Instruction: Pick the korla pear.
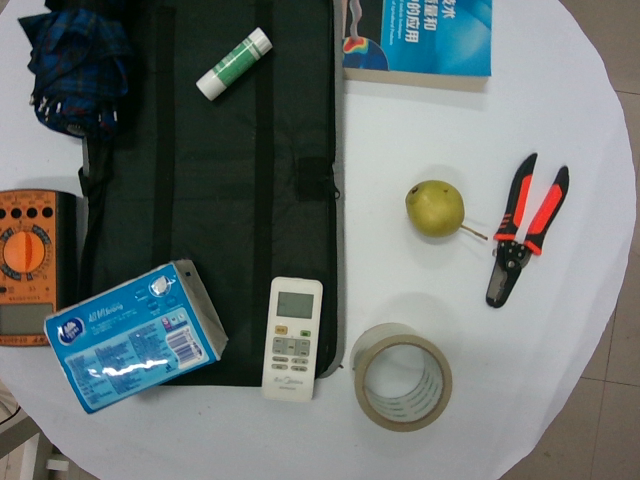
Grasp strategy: vertical